Question: In what way does the history help explain the case?
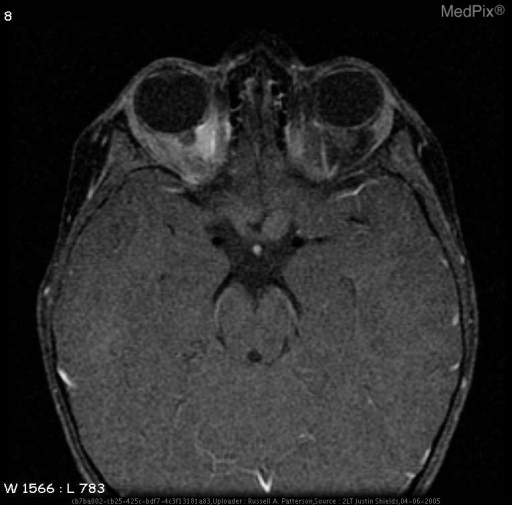
Answer: The patient's history of 10 yo girl with known disease for routine followup is key in understanding the case.